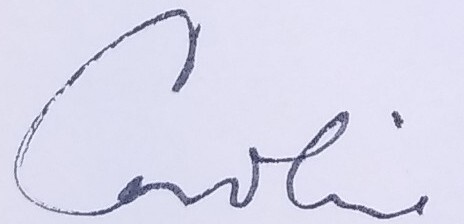
Signature of: caroline alexander